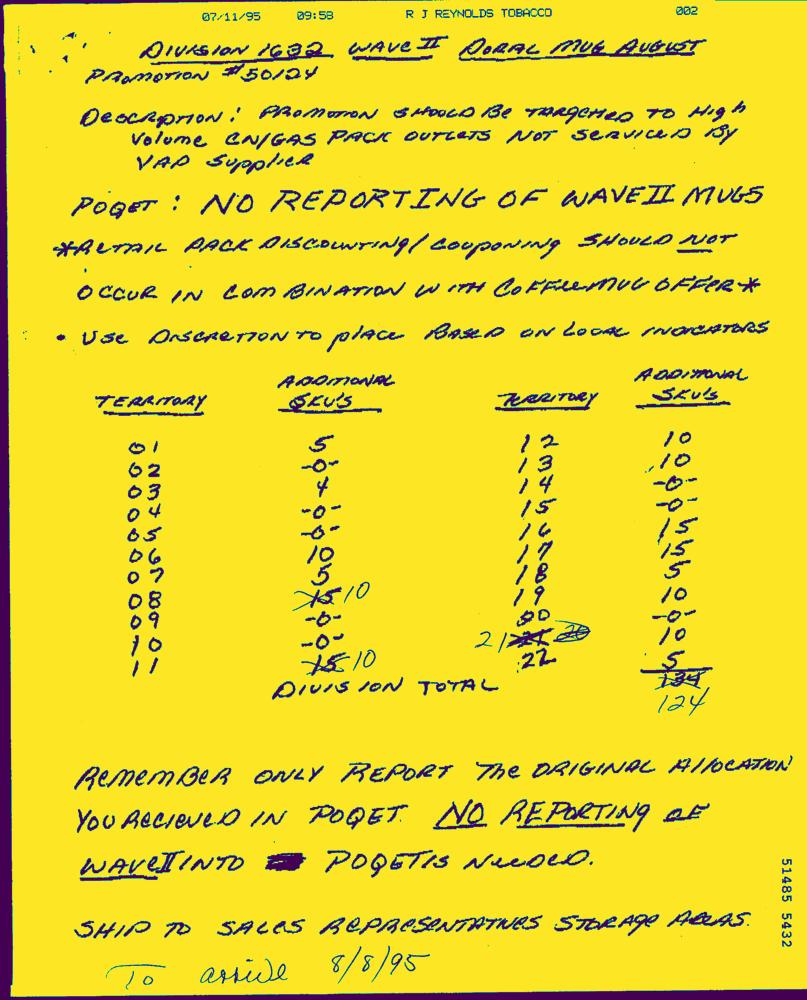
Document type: Hand-Written